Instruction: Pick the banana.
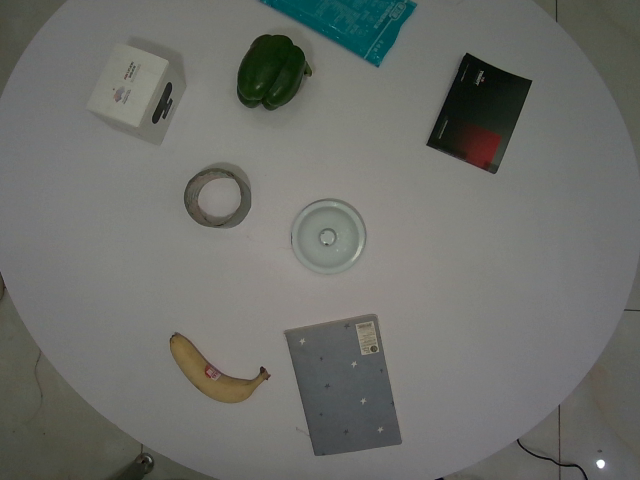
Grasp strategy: vertical